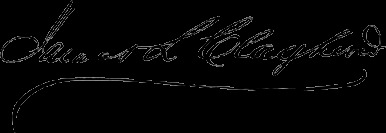
Signature of: james l claghorn